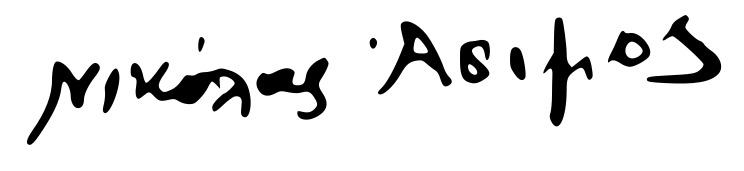
Signature of: nikolas asimos